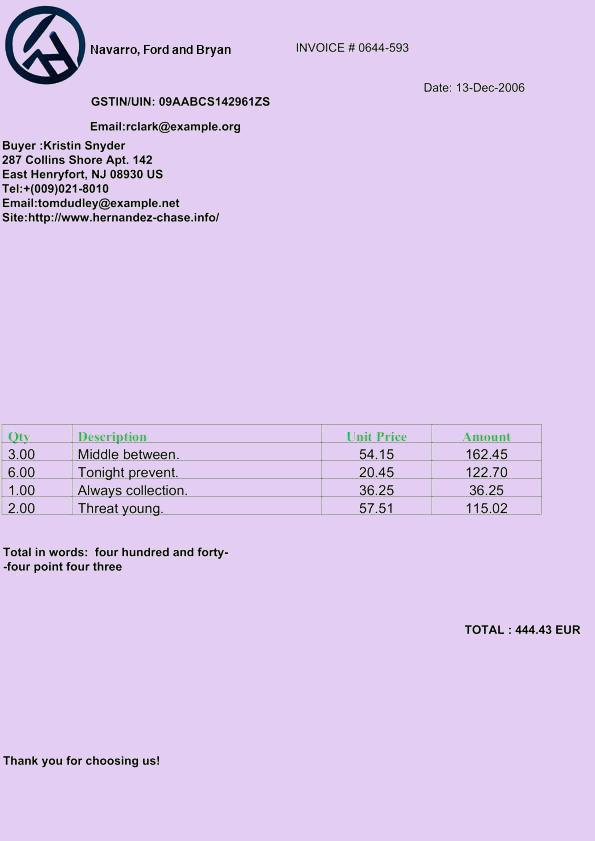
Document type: Invoice